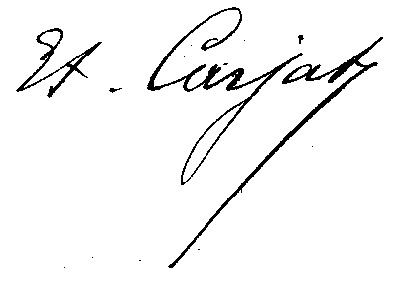
Signature of: étienne carjat